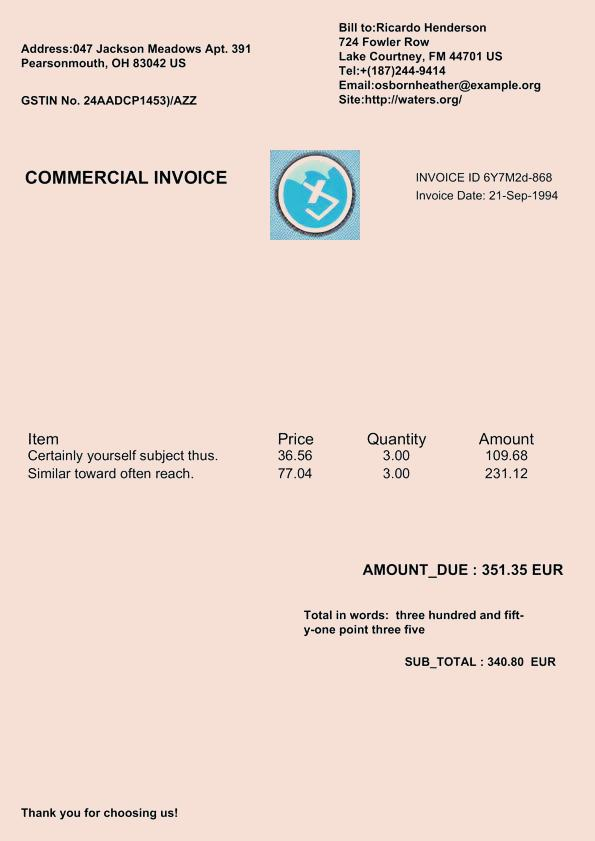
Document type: Invoice